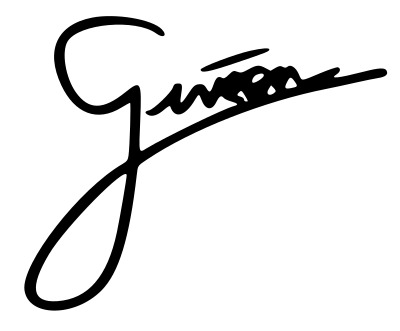
Signature of: giveon